Question: What is the suspected problem?
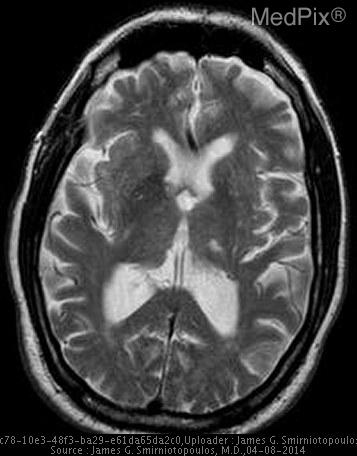
Answer: The findings suggest Small lesion in left thalamus (dark CT, bright T2)
Subcortical lesion (dark CT, bright T2) in the inferior right frontal lobe. There is a small focus of increased signal intensity in the left thalamus - consistent with a lacunar infarction.. The patient might have a history of 79 y.o. man had 2 episodes (approx. 2 months apart) of sudden expressive aphasia (word finding difficulty) lasting 30 - 45 minutes - each with complete resolution. The first episode was in early four months ago; and, the most recent was three months ago.  He was labeled with a TIA diagnosis; and, had negative carotid US and negative echocardiograms (for thrombus) - but with a <50% carotid stenosis.

PMH - He has atrial fibrillation and has always been appropriately anticoagulated with warfarin.   He does not drink EtOH or smoke, he has medication-controlled hypertension..